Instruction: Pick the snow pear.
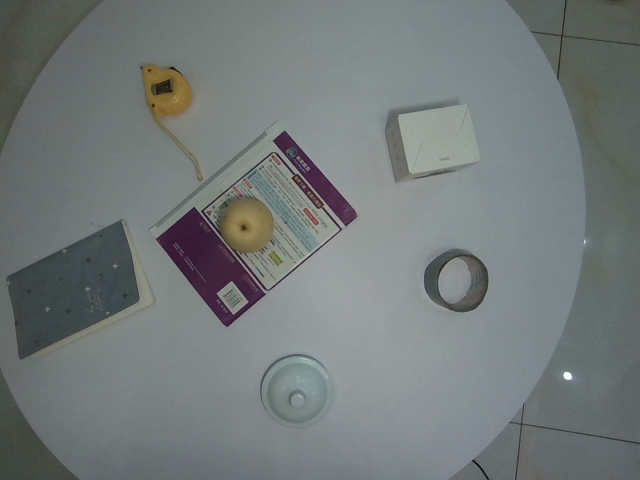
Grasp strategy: vertical